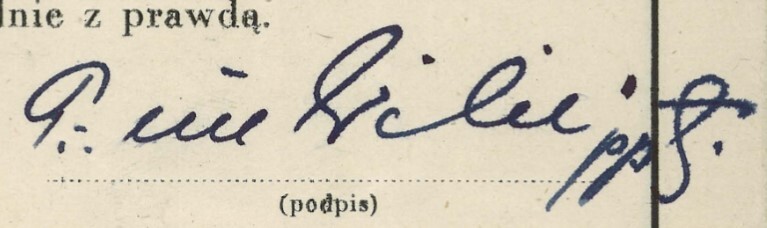
Signature of: franciszek kubicki